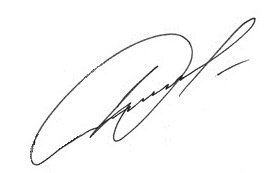
Signature of: ihor plotnytskiy